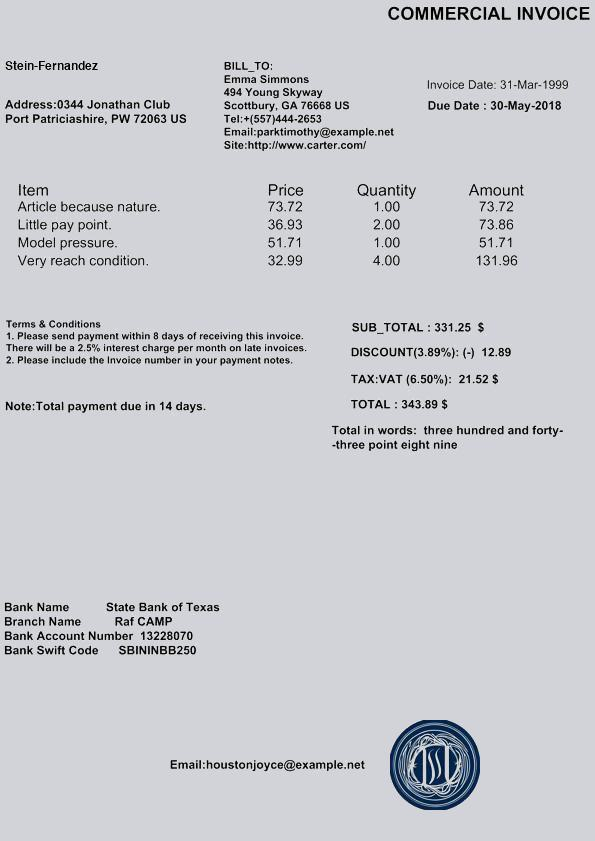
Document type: Invoice